Question: What is the suspected problem?
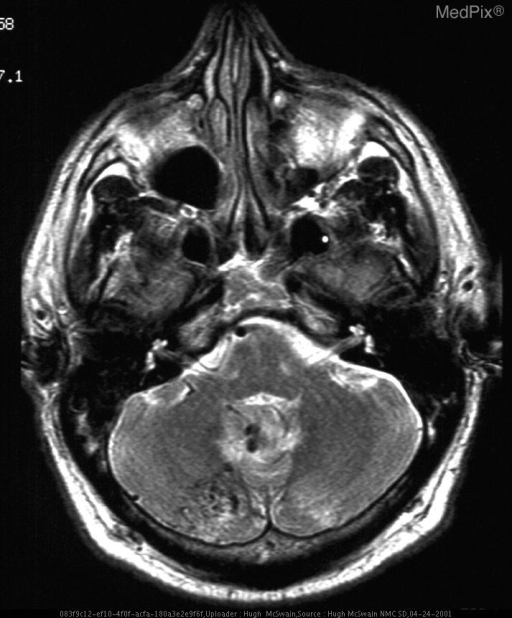
Answer: The findings suggest NCHCT demonstrates hemorrhage in the lateral ventricles and the fourth ventricle with intraparenchymal hemorrhage adjacent to this in the right cerebellum.  MRI demonstrates  multiple flow voids in the right cerebellum which enhance on post gadolinium images.  Angiography demonstrates right PICA aneurysm with a cerebellar AVM.. MRI demonstrates multiple flow voids in the right cerebellum with a dilated serpentine flow void.. The patient might have a history of 38 y/o man presents to ER with history of headache after being choked during a basketball game..